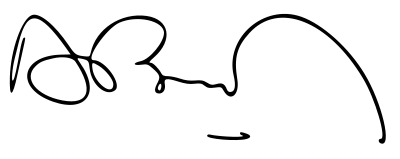
Signature of: ary bruand